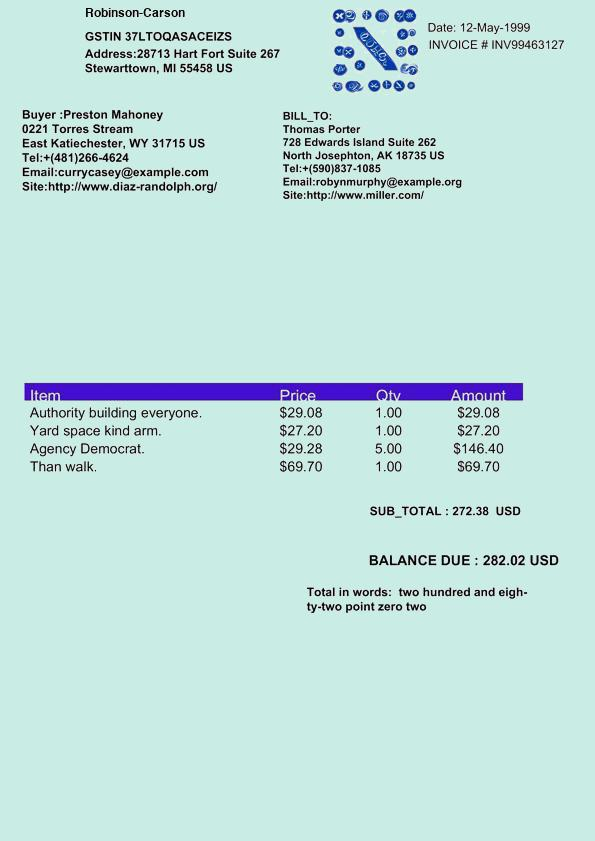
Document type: Invoice